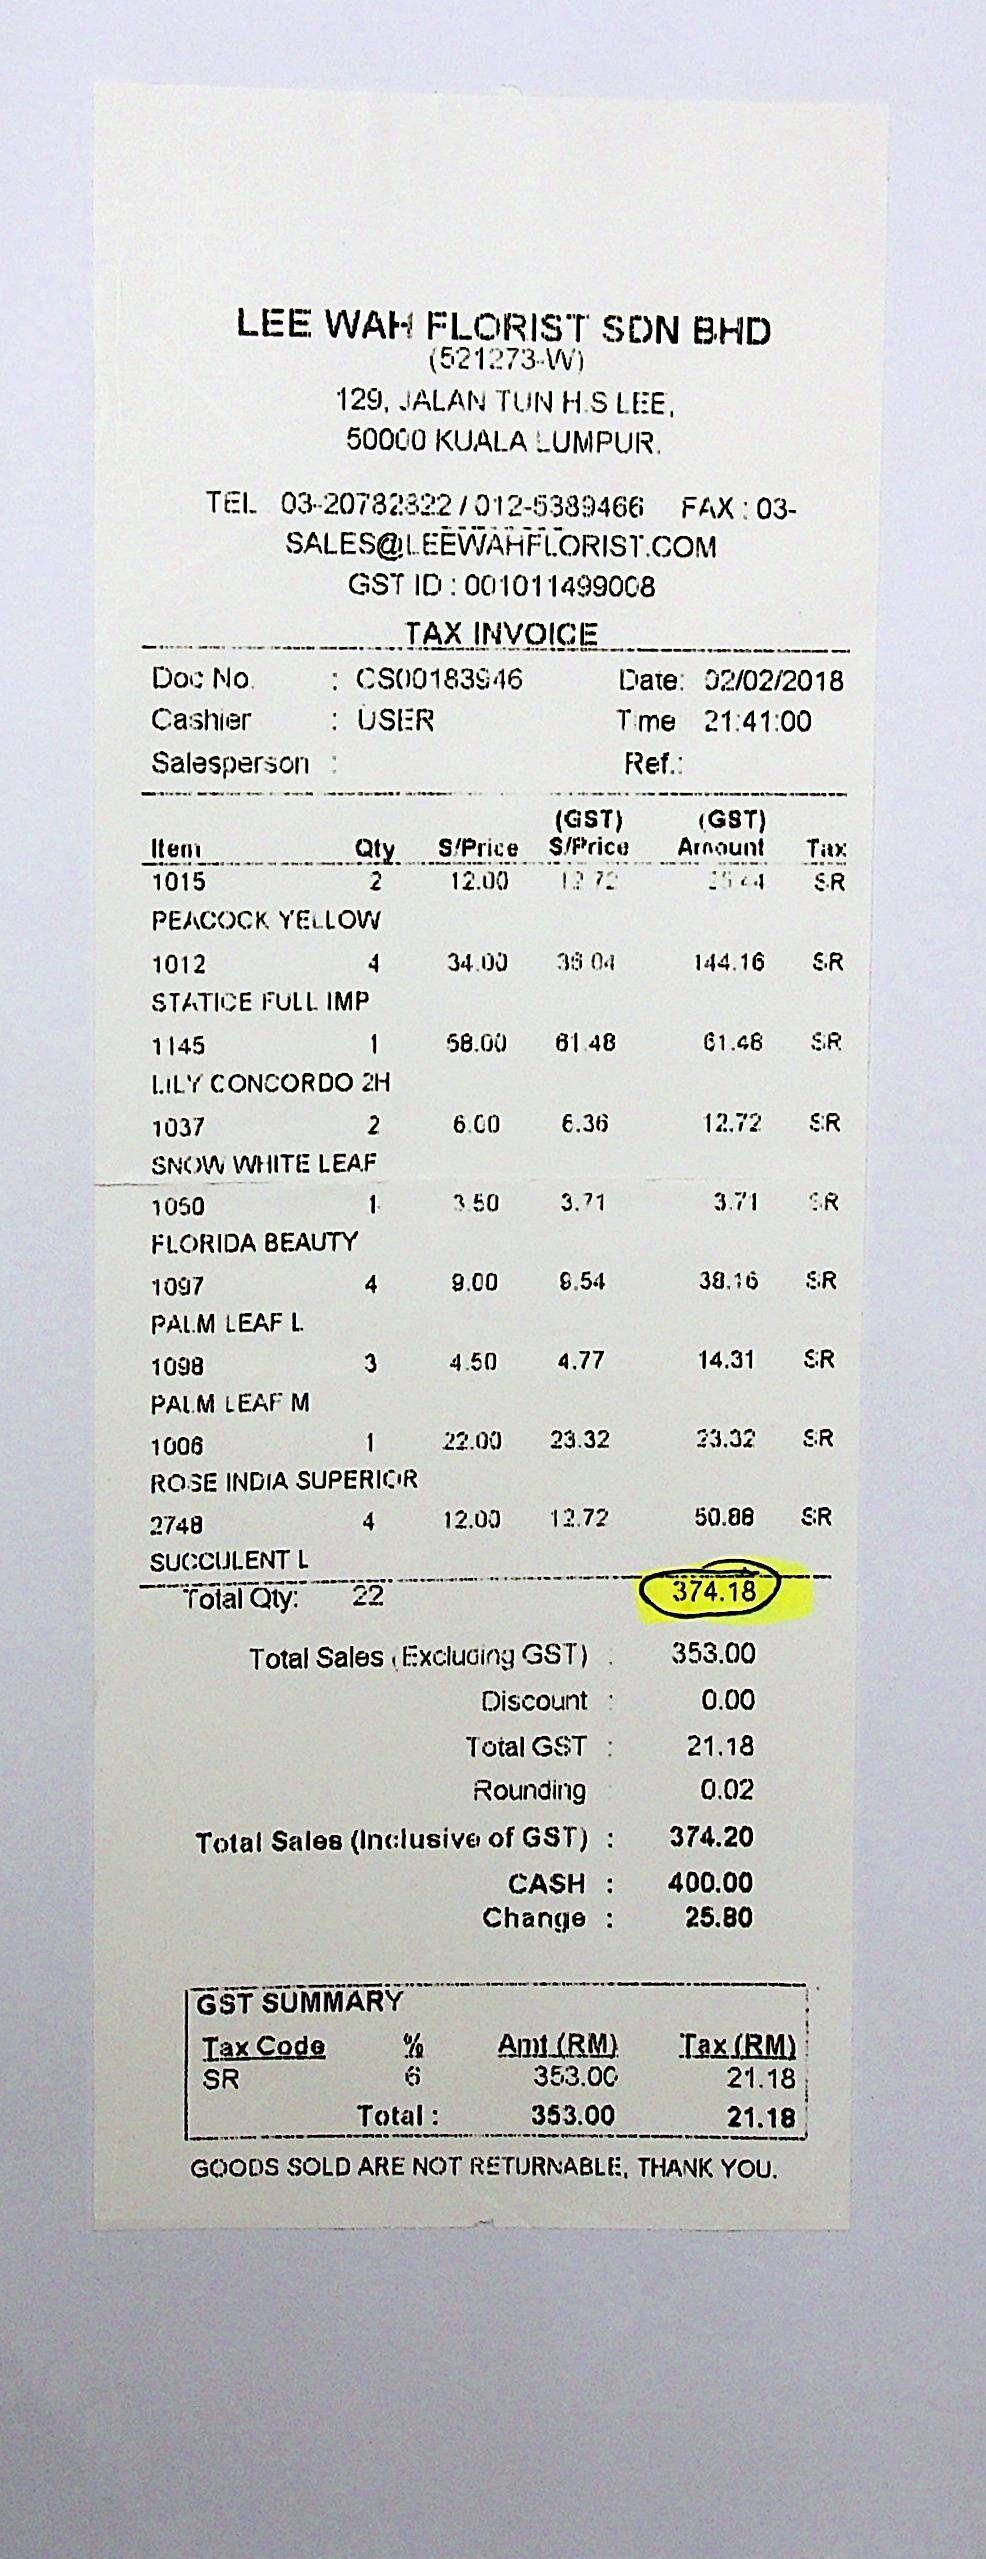
LEE WAH FLORIST SDN BHD
(521273-W)
129, JALAN TUN H.S LEE,
50000 KUALA LUMPUR.
TEL
03-20782822 / 012-5389466
FAX : 03-
SALES@LEEWAHFLORIST.COM
GST ID : 001011499008
TAX INVOICE
DOC NO.
CASHIER
SALESPERSON :
: CS00183946
: USER
DATE: 02/02/2018
TIME 24:41:00
REF.:
ITEM
QTY
S/PRICE
(GST)
S/PRICE
(GST)
AMOUNT
TAX
1015
PEACOCK YELLOW
1012
STATICE FULL IMP
1145
LILY CONCORDO 2H
1037
SNOW WHITE LEAF
1050
FLORIDA BEAUTY
1097
PALM LEAF L
1098
PALM LEAF M
1006
ROSE INDIA SUPERIOR
2748
SUCCULENT L
2
4
1
2
1
4
3
1
4
12.00
34.00
58.00
6.00
3.50
9.00
4.50
22.00
12.00
12.72
36.04
61.48
6.36
3.71
9.54
4.77
23.32
12.72
25.44
144.16
61.48
12.72
3.71
38.16
14.31
23.22
50.88
SR
SR
SR
SR
SR
SR
SR
SR
SR
TOTAL QTY:
22
374.18
TOTAL SALES (EXCLUDING GST) :
DISCOUNT :
TOTAL GST :
ROUNDING :
TOTAL SALES (INCLUSIVE OF GST) :
CASH :
CHANGE :
353.00
0.00
21.18
0.02
374.20
400.00
25.80
GST SUMMARY
TAX CODE
SR
%
6
AMT(RM)
TAX(RM)
353.00
353.00
21.18
21.18
GOODS SOLD ARE NOT RETURNABLE, THANK YOU.
TOTAL :